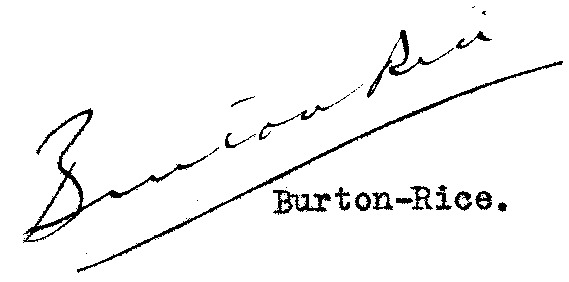
Signature of: burton rice